Question: What could the diagnosis suggest?
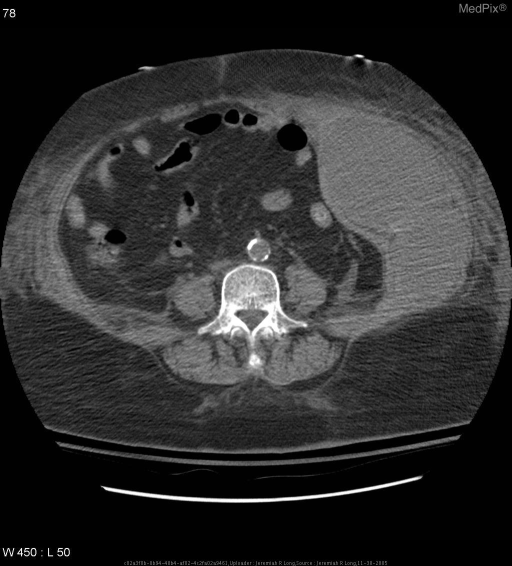
Answer: The possible diagnosis includes Acute hemorrhage/hematoma
Abscess
Soft tissue neoplasm.